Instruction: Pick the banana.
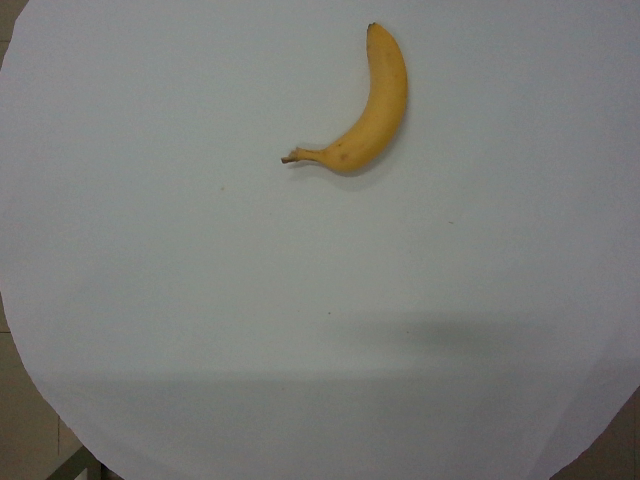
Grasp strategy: vertical